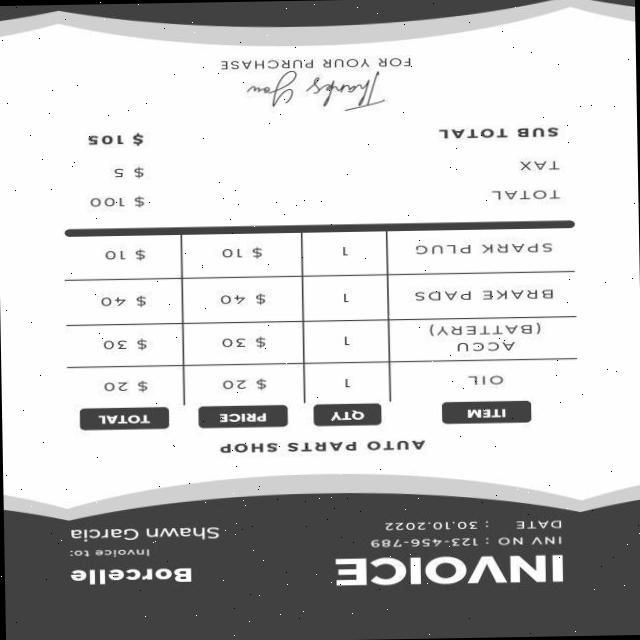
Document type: Invoice